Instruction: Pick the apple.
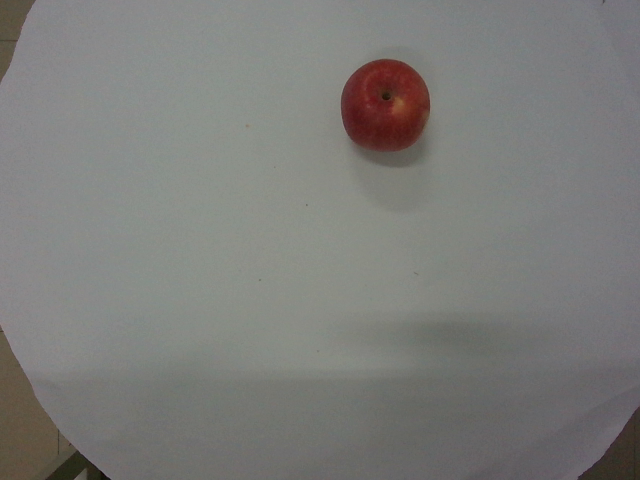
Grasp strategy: vertical